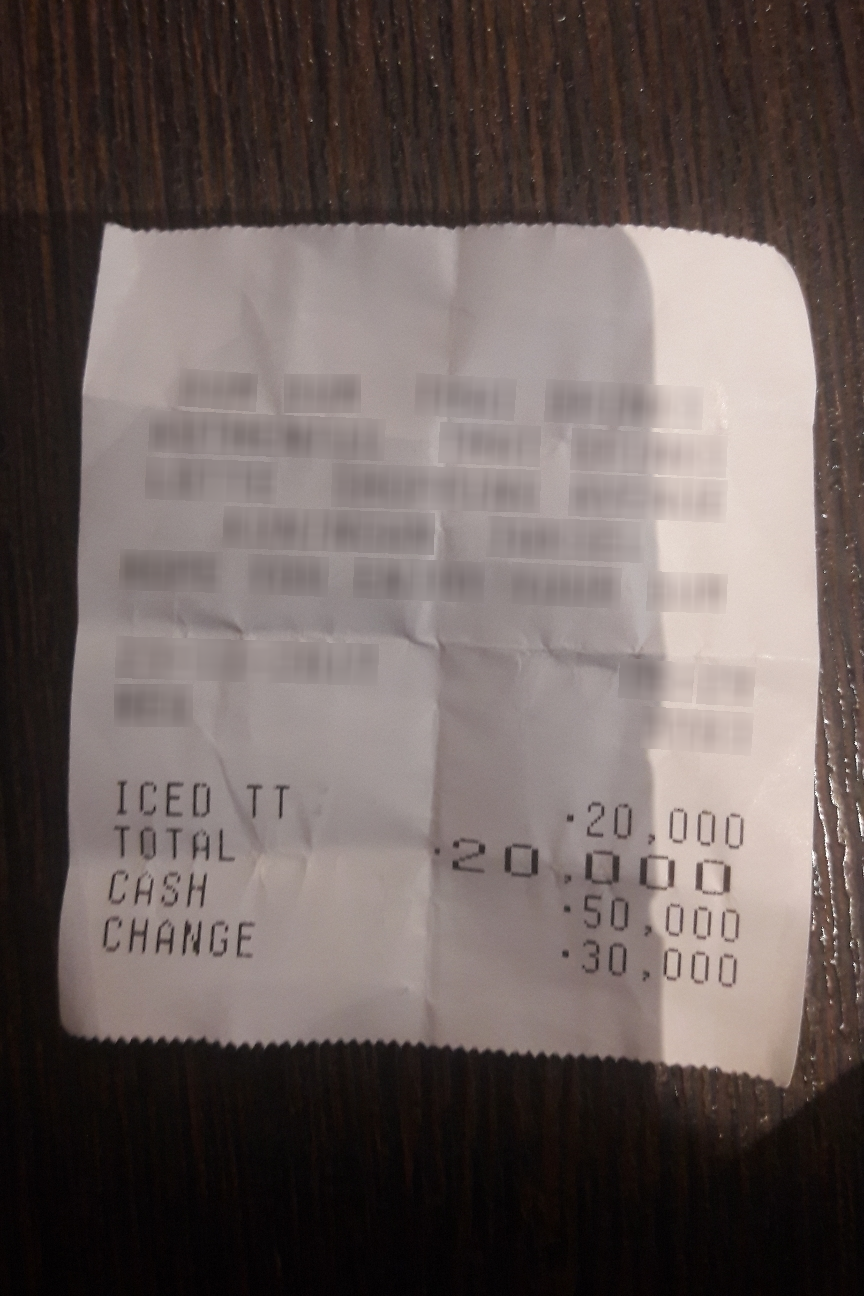
Receipt information:
store_name: ICED TT
total: 20,000
line_items: item_name: ICED TT
item_value: 20,000
item_quantity: 1